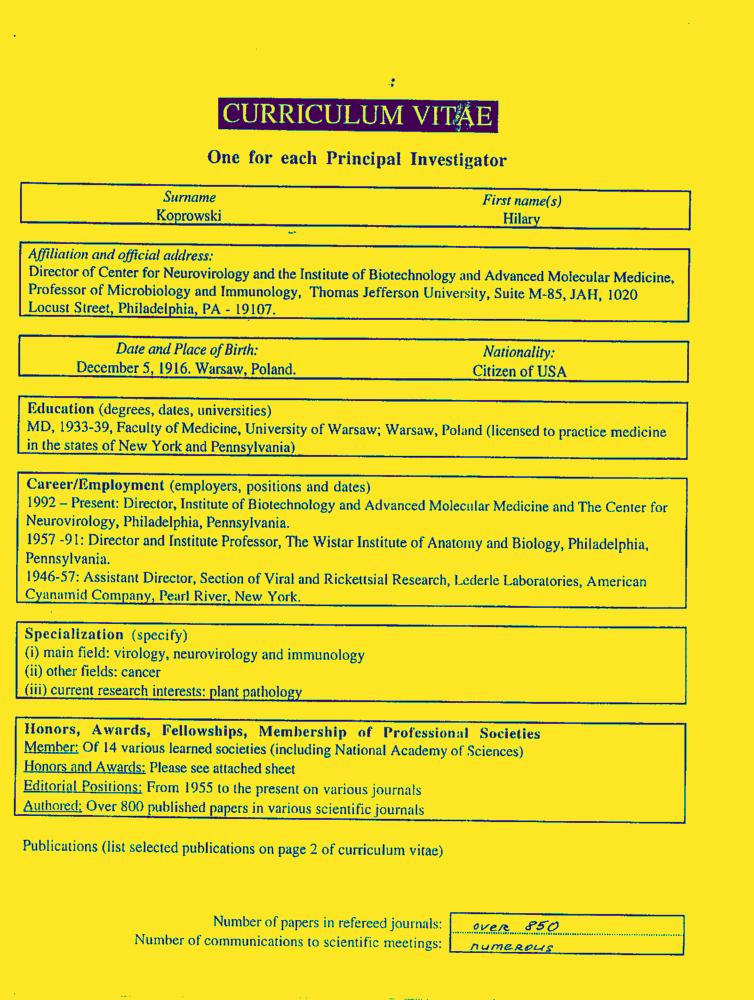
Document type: Resume-Doc